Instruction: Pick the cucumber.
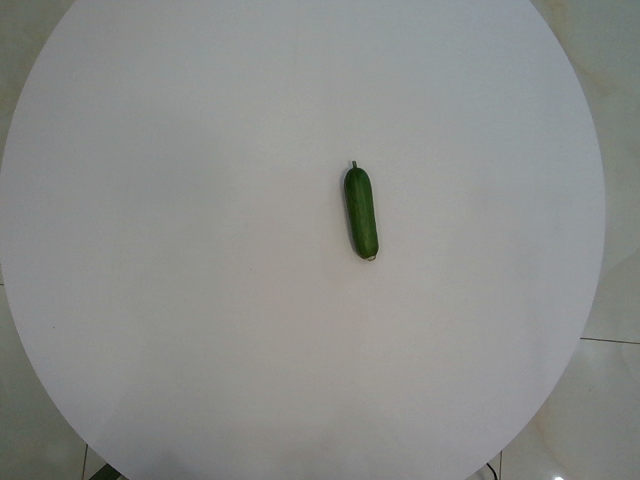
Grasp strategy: vertical